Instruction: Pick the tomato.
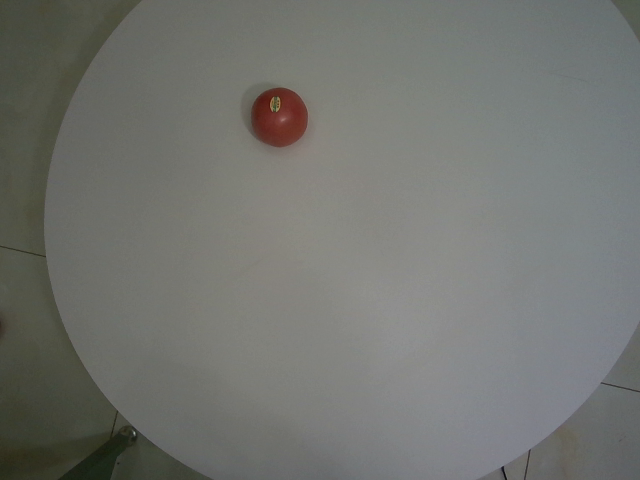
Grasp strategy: vertical